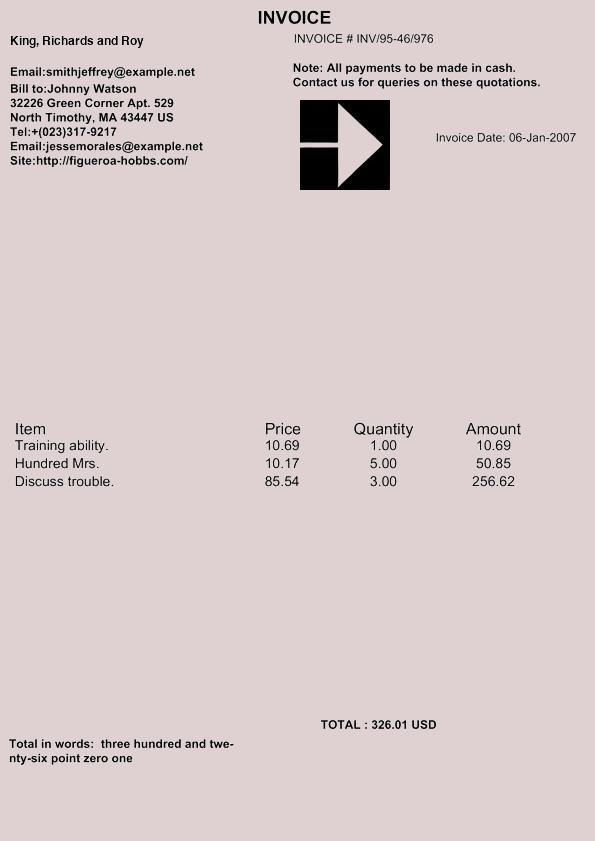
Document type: Invoice